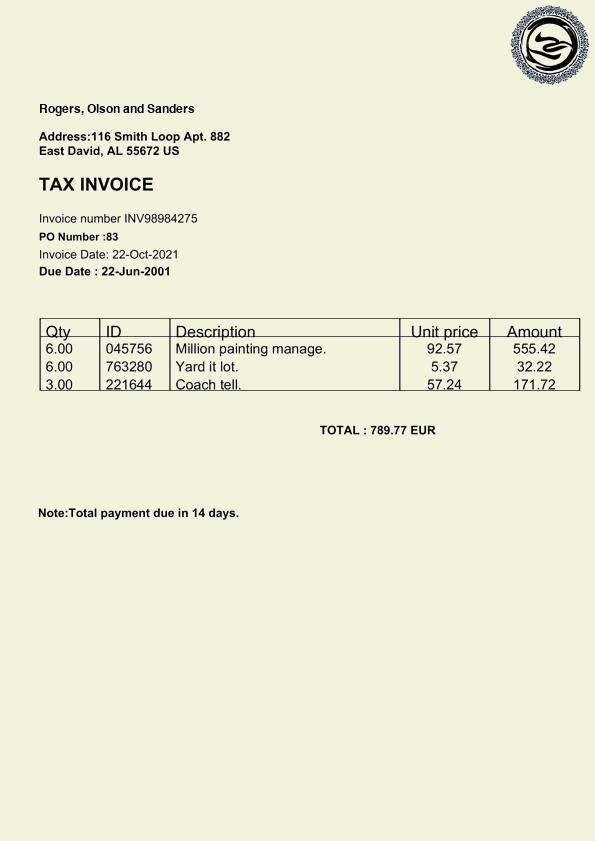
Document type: Invoice